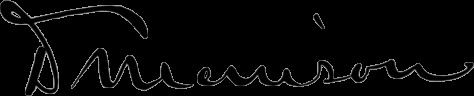
Signature of: dorilus morrison